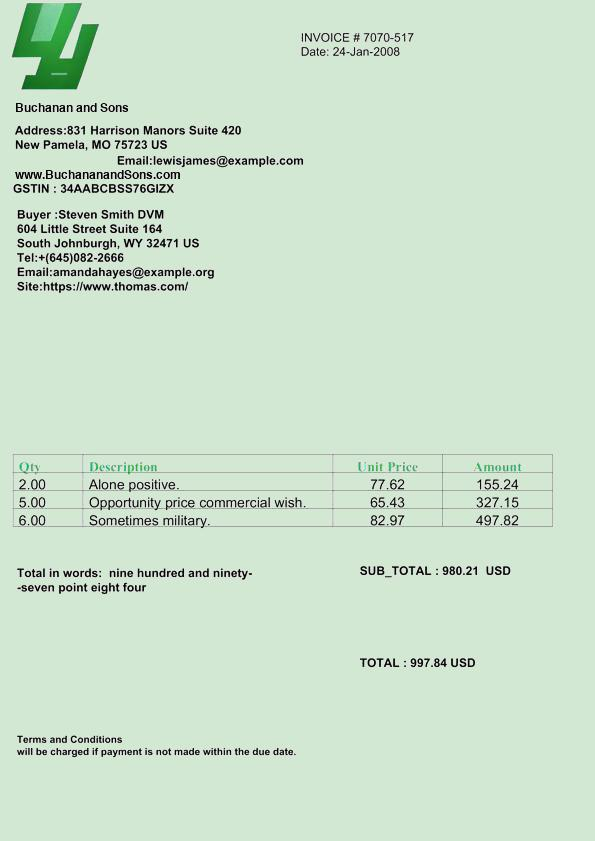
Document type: Invoice